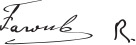
Signature of: farouk i of egypt